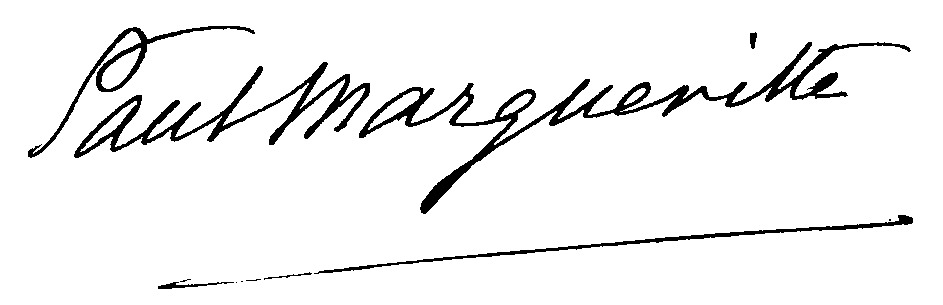
Signature of: paul margueritte